Question: What might the diagnosis be?
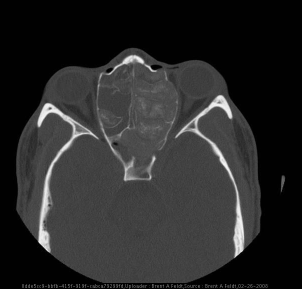
Answer: The possible diagnosis includes •  Sinus neoplasm
•  Chronic bacterial sinusitis
•  Allergic fungal sinusitis
•  Acute fungal sinusitis
•  Chronic fungal sinusitis
•  Granulomatous fungal sinusitis
•  Sinus mycetoma.